Question: In what way does the history help explain the case?
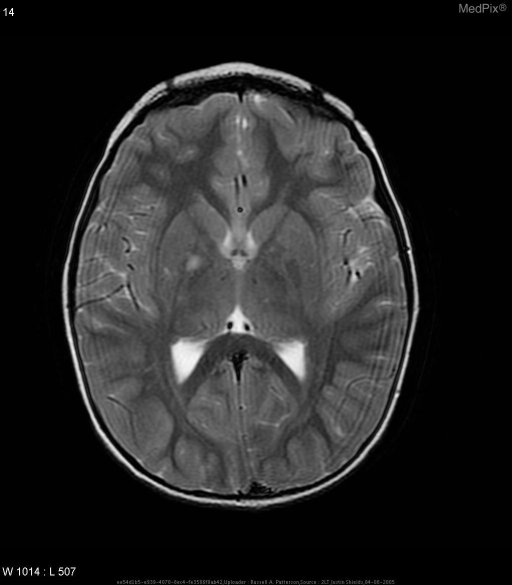
Answer: The patient's history of 10 yo girl with known disease for routine followup is key in understanding the case.